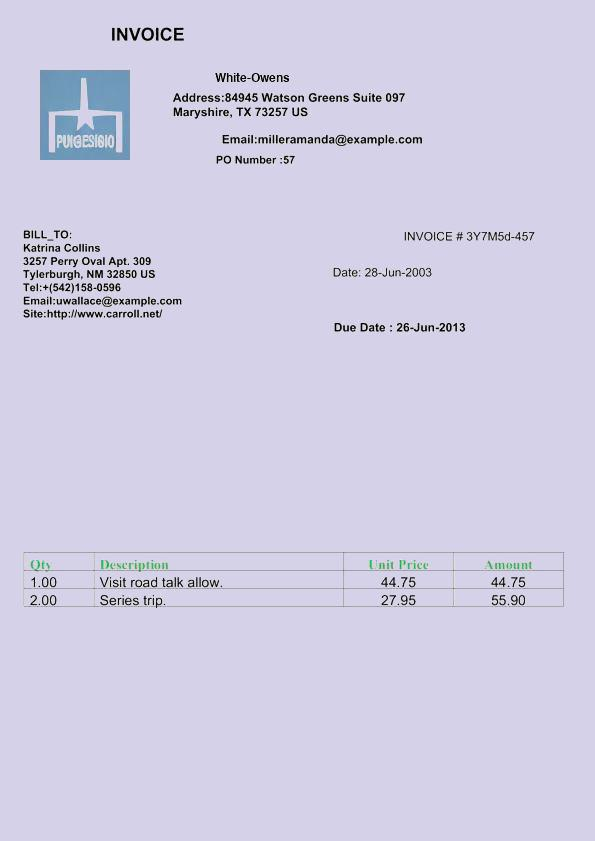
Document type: Invoice